Extract the amount written in words, the amount in digits, the name of the payee, the date on the cheque, and the bank's name from the image.
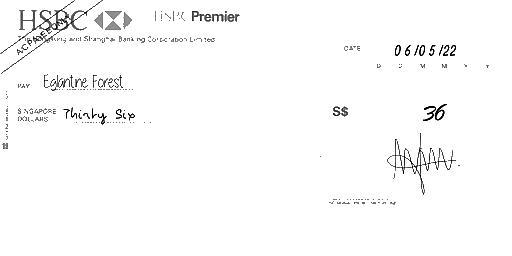
amt_in_words: Thirty Six
amt_in_figures: 36
payee_name: Eglantine Forest
bank_name: HSBC
cheque_date: 06/05/22